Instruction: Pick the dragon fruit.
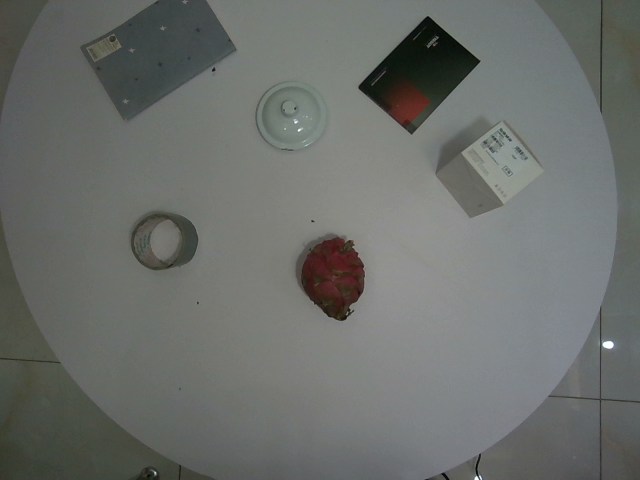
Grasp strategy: vertical